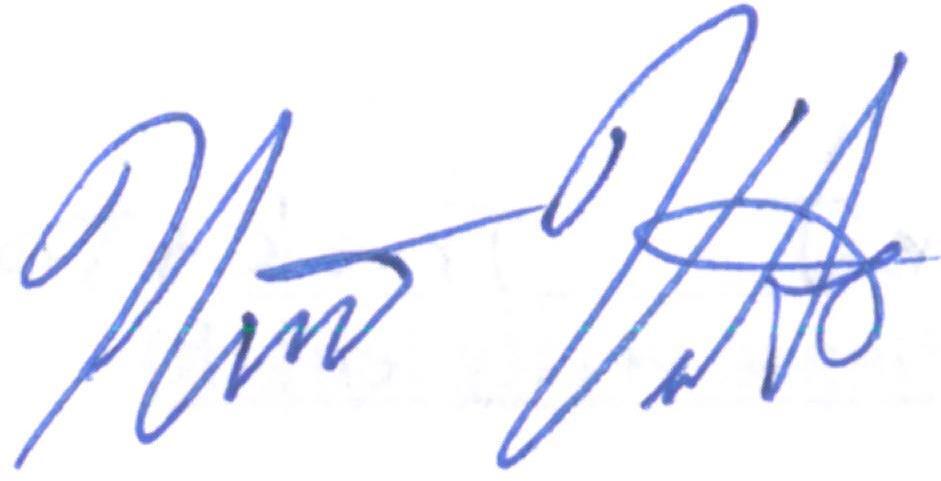
Signature of: nino vitale